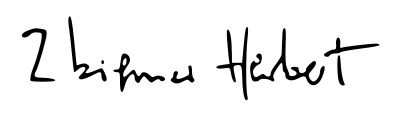
Signature of: zbigniew herbert